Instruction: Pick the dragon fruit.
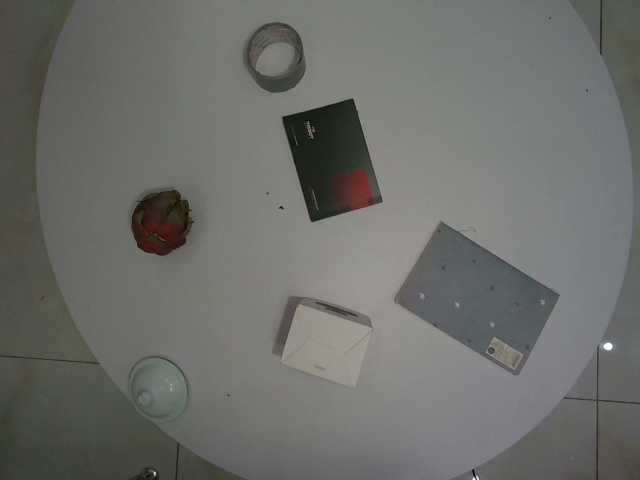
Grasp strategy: vertical